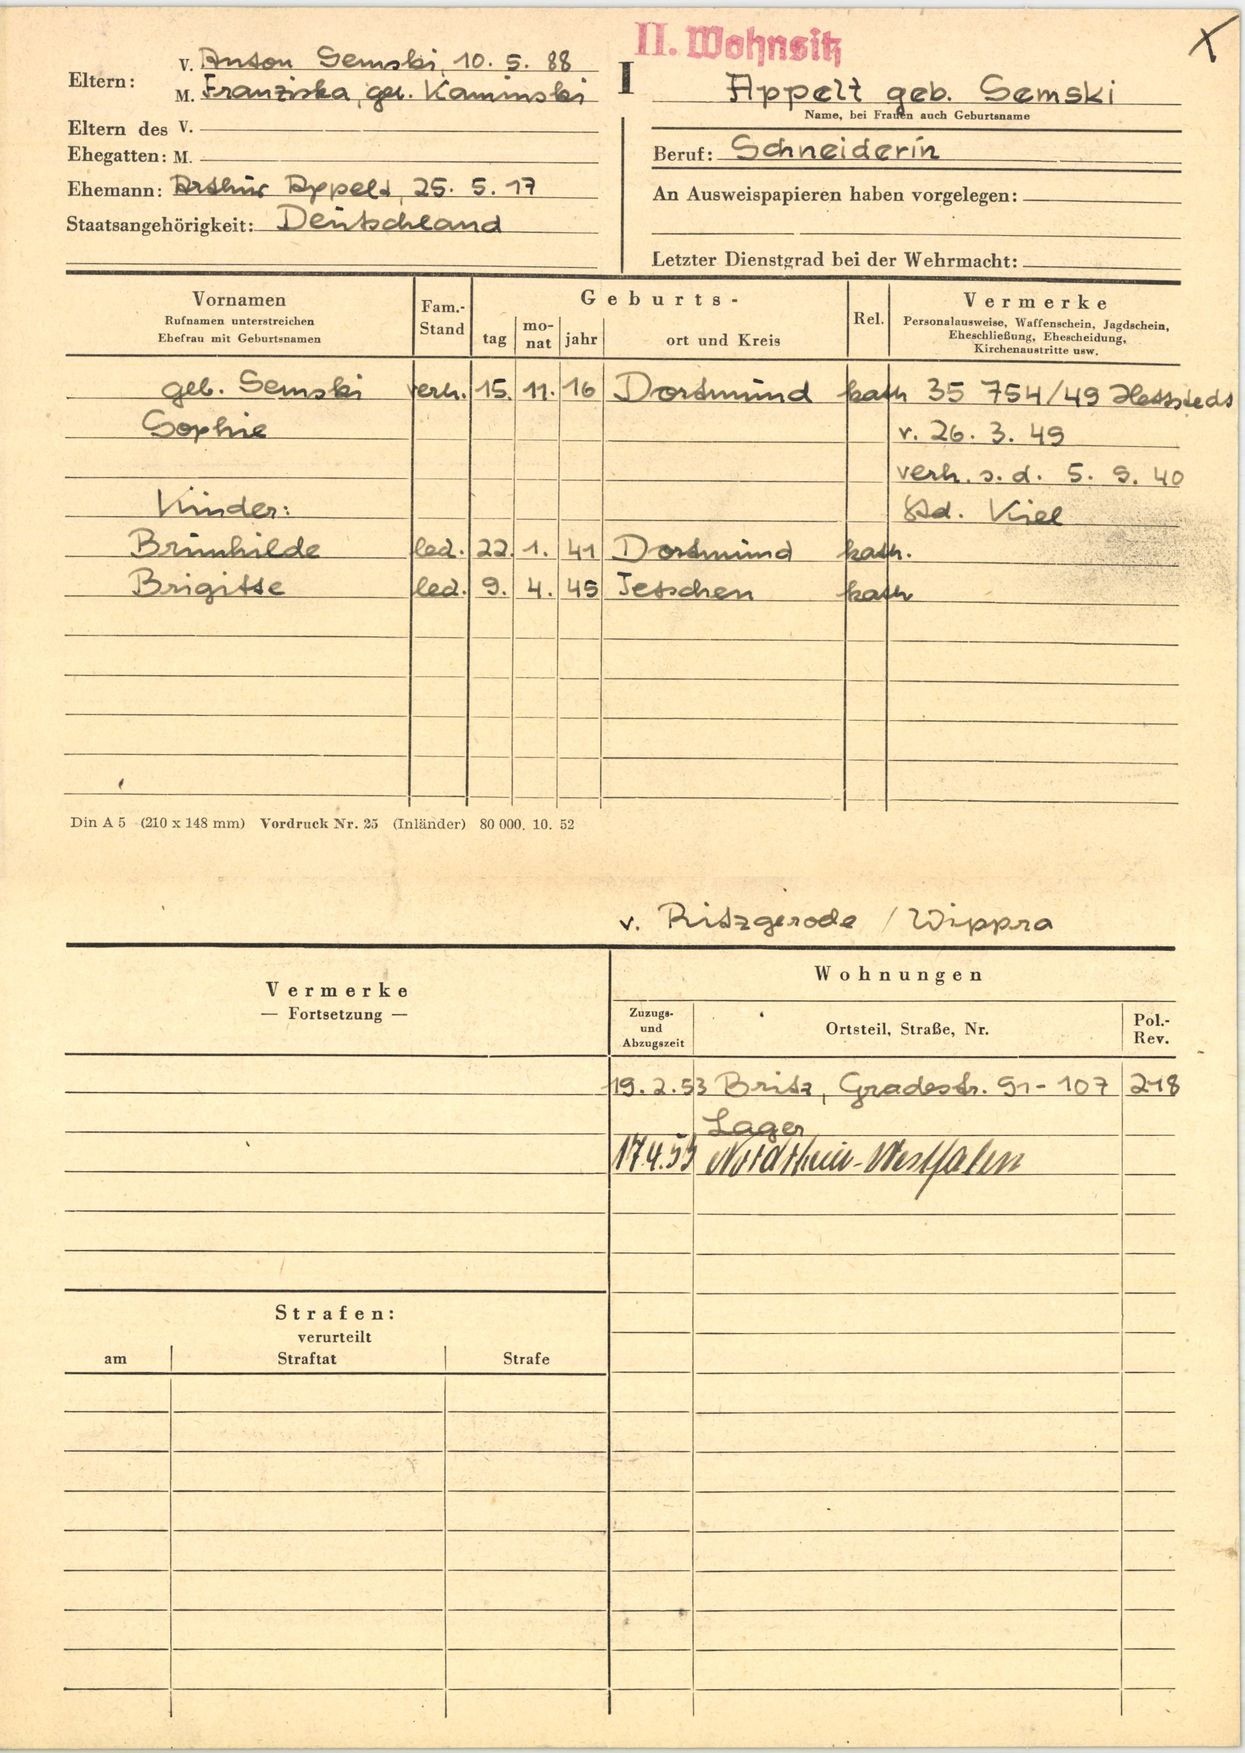
Appelt geb. Semski